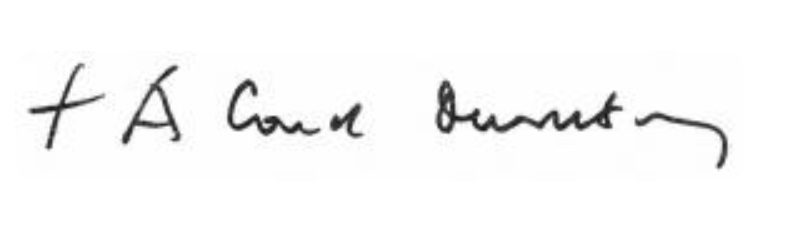
Signature of: albert decourtray